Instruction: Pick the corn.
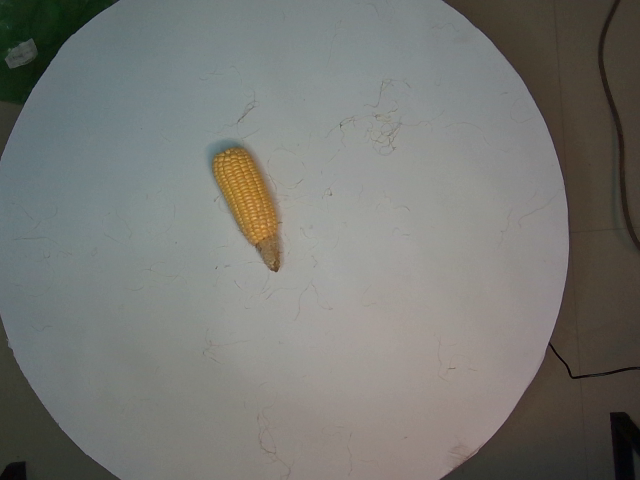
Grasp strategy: vertical